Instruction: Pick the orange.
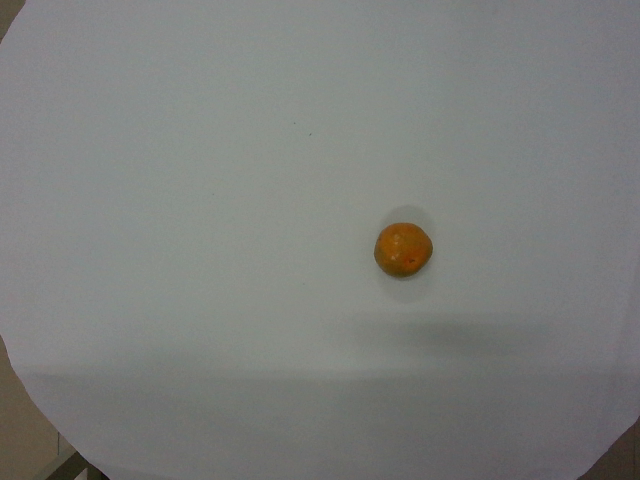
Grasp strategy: vertical